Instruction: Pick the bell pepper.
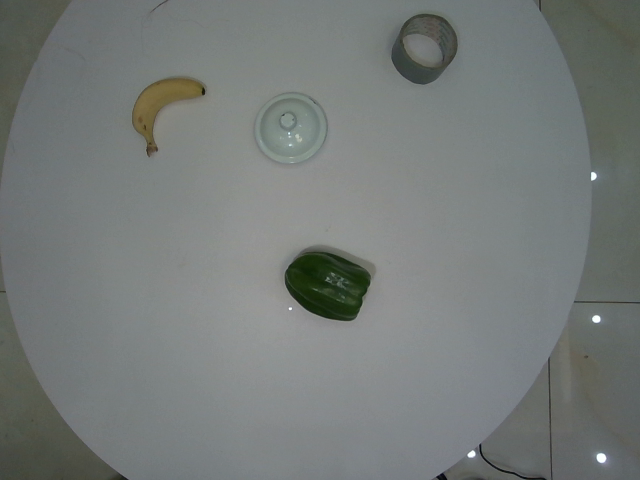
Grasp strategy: vertical